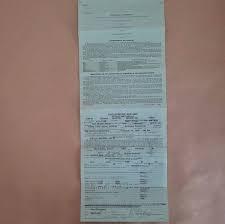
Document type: Invoice